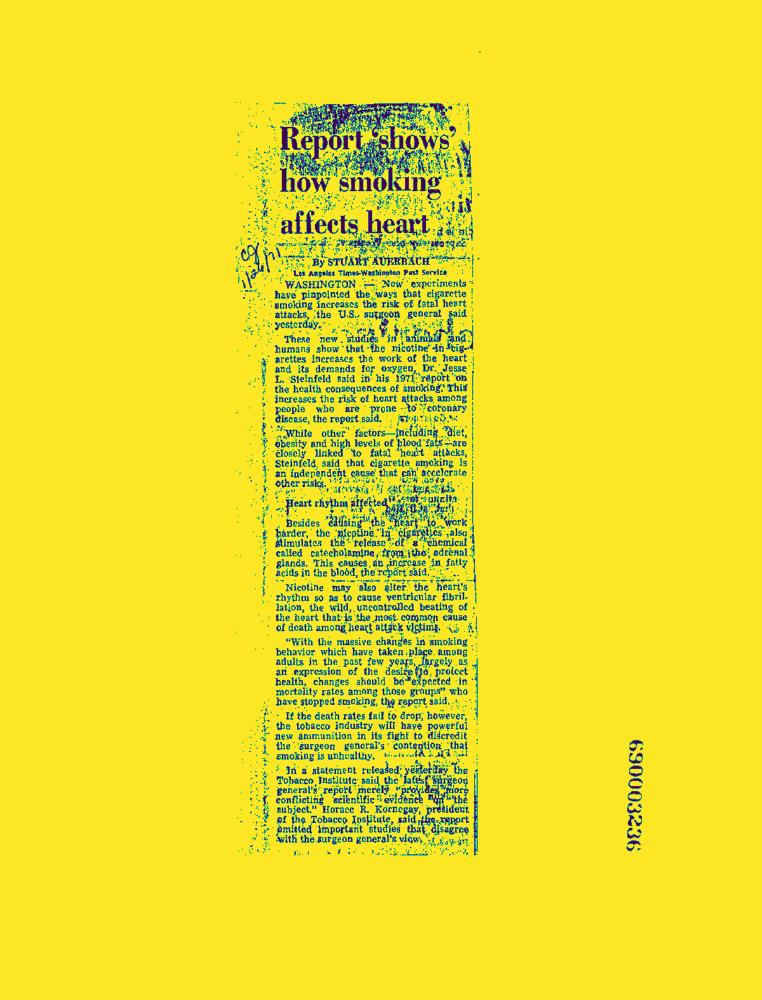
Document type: News-Article